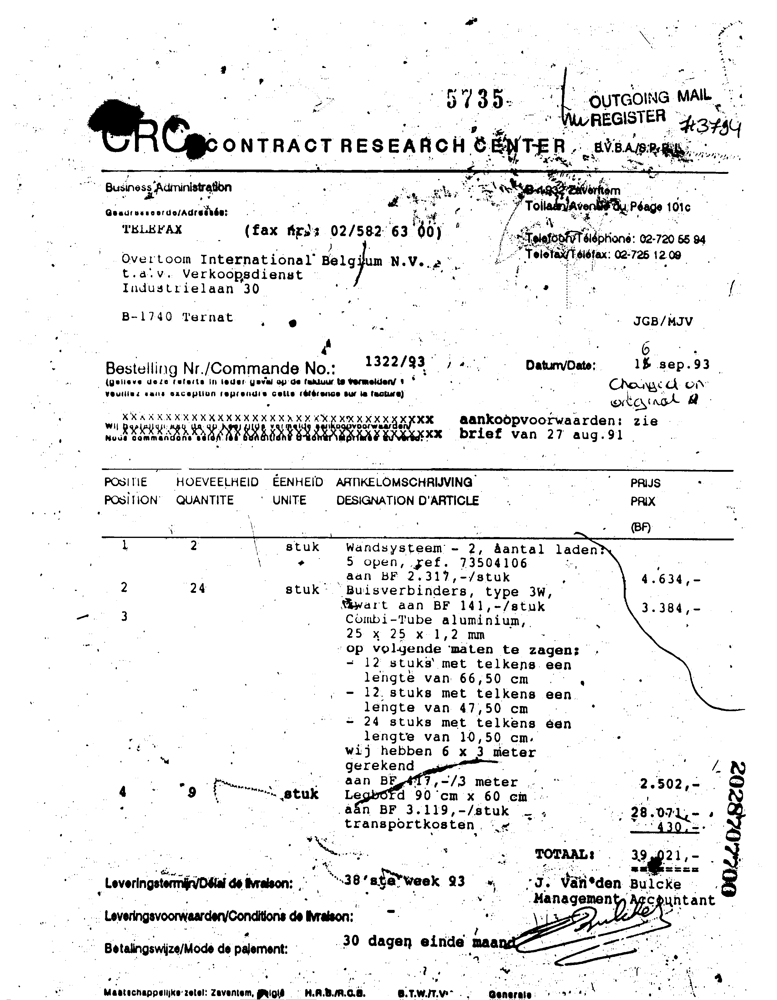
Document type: Invoice